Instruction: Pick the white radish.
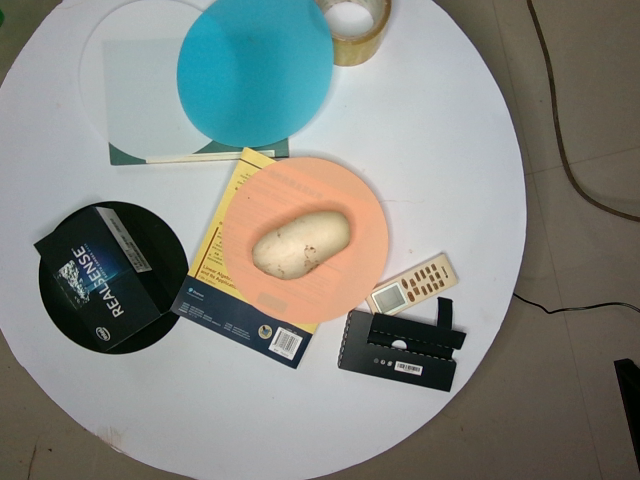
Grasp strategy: vertical